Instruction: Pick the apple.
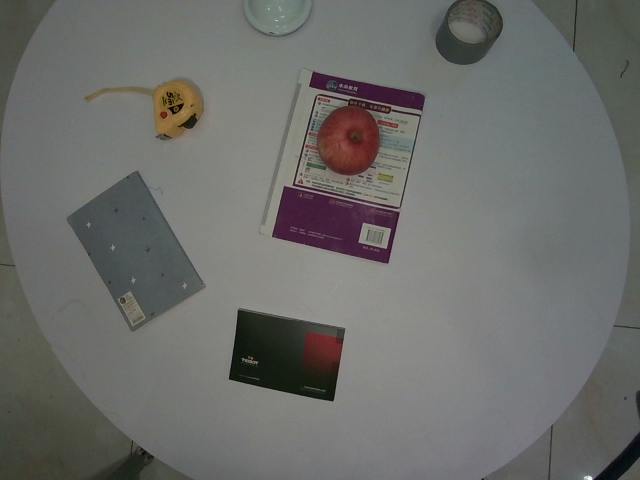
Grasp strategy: vertical